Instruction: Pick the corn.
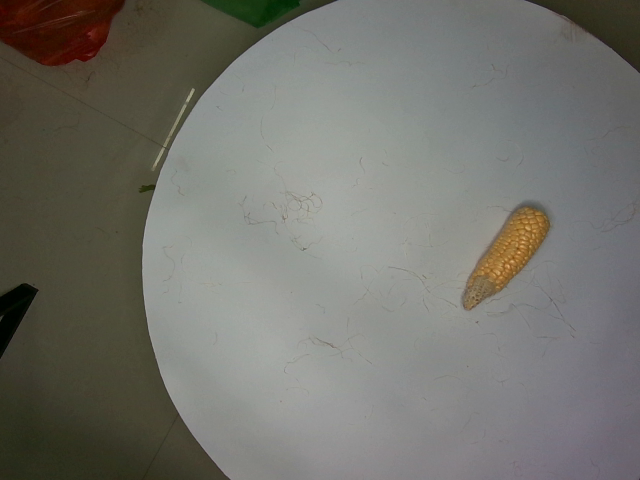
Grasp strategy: vertical